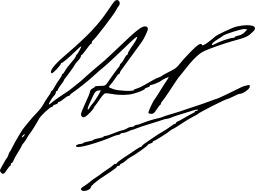
Signature of: joan salvat papasseit